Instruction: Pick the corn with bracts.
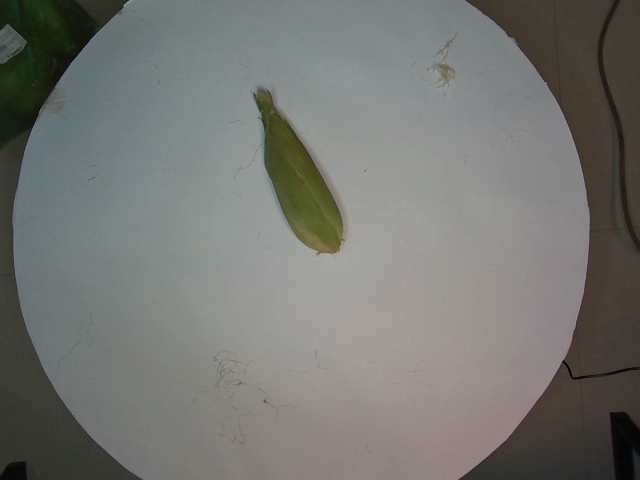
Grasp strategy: vertical